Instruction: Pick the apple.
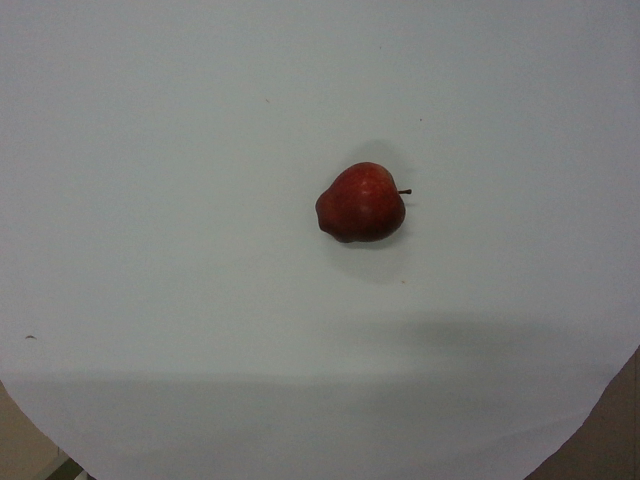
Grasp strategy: vertical